Question: What is the appraised value of the property as recorded in the document?
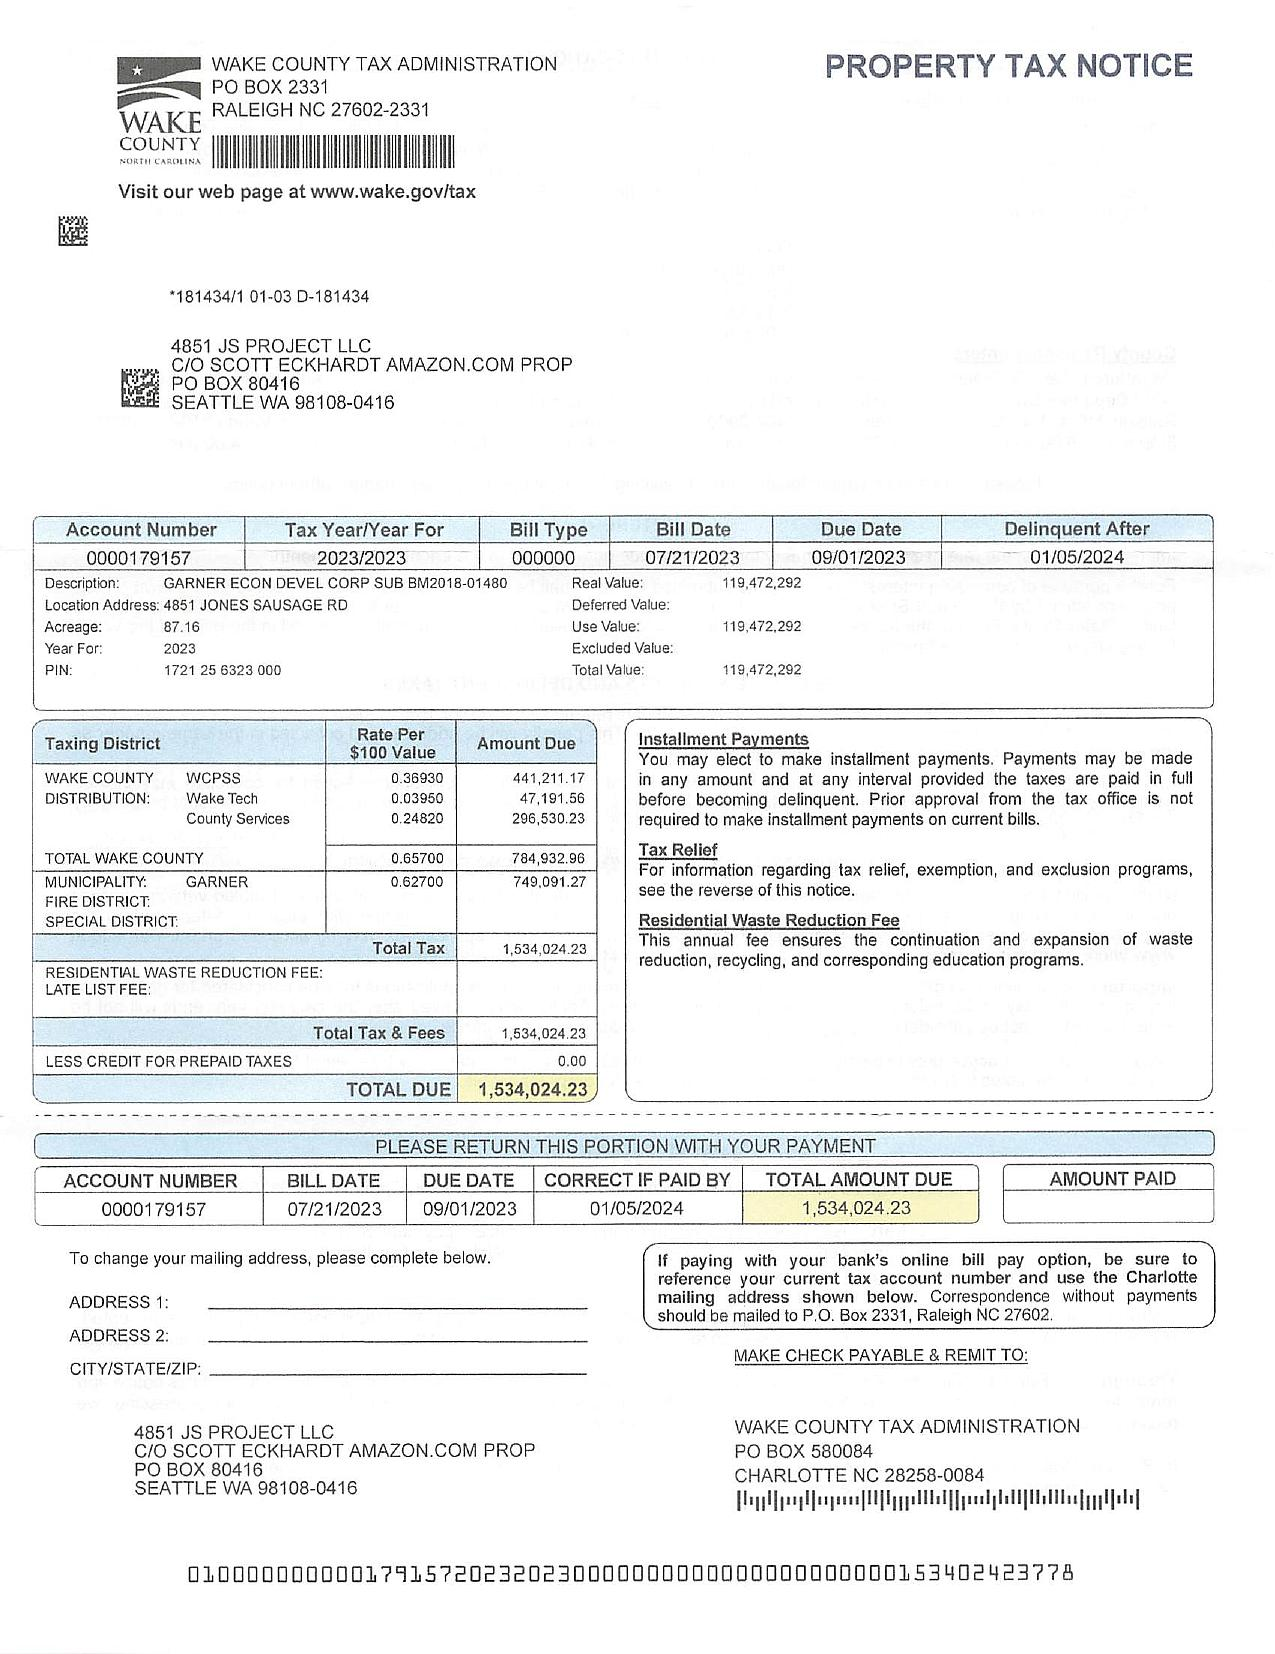
Answer: "119,472,292"